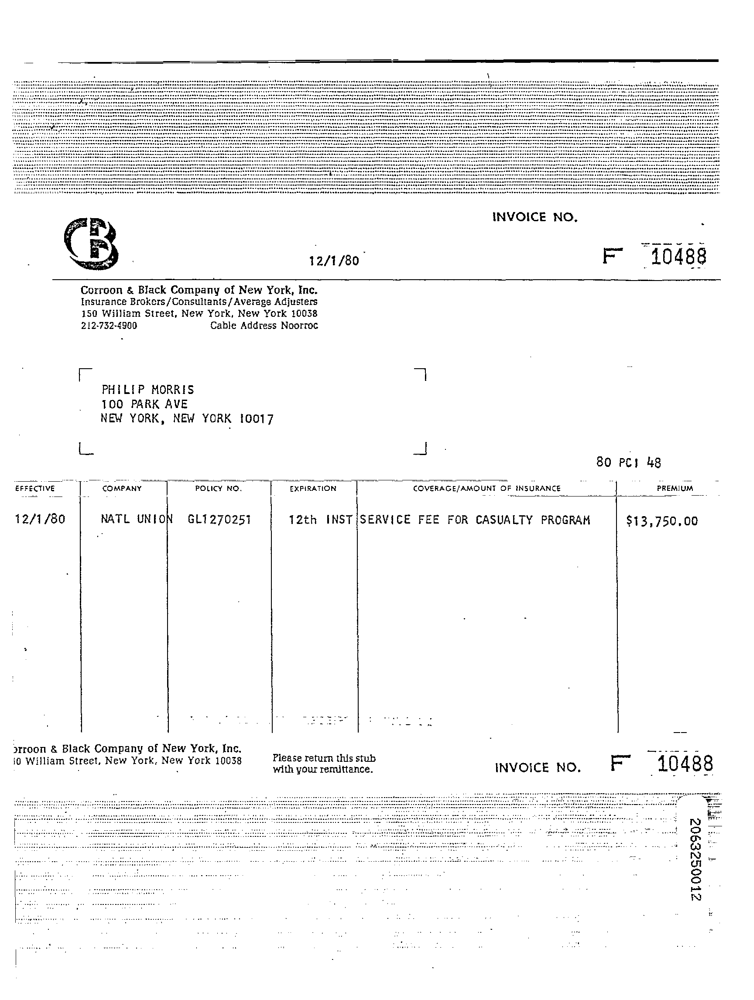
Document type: Invoice